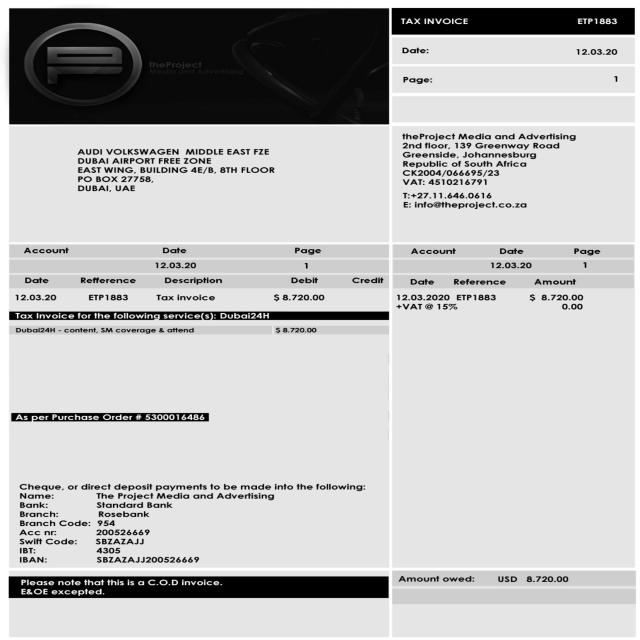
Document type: Invoice